Question: What do the imaging results show?
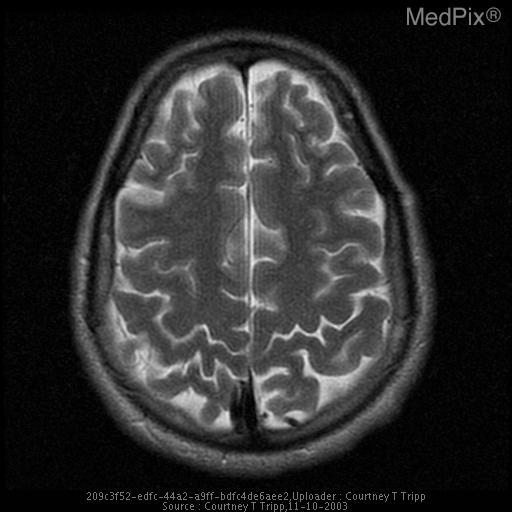
Answer: The imaging shows Right posterior parietal lobe arteriovenous malformation measuring
2.1 x 1.5 x 1.7cm with no obvious deep drainage noted and no eloquent brain
parenchyma involved.  As an MRA was not obtained, a aneurysm cannot be
entirely excluded. Right posterior parietal lobe arteriovenous malformation.  This malformation has an enlarged feeding artery from a branch of the distal right middle cerebral
artery and a large draining vein which communicates with the superior
sagittal sinus..